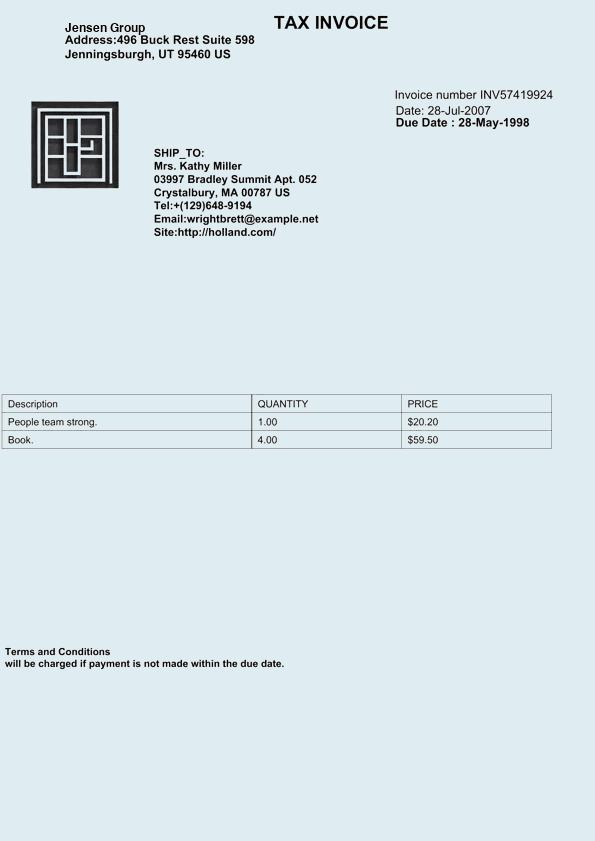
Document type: Invoice